Question: What is the potential diagnosis?
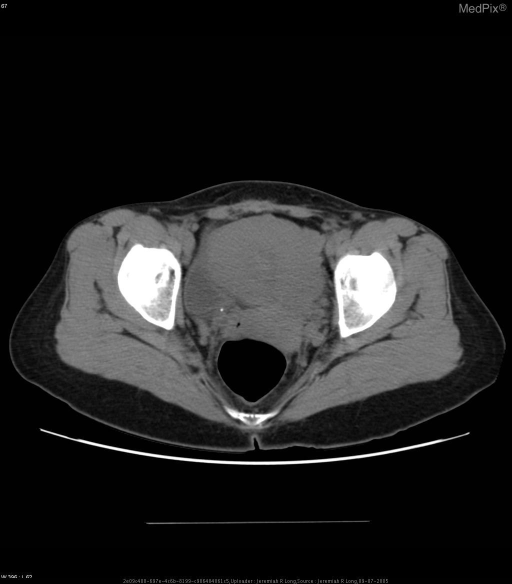
Answer: The possible diagnosis includes Nephrolithiasis with obstructing stone
Pyelonephritis
Distal ureter obstruction secondary to a mass.